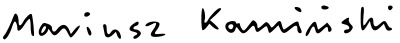
Signature of: mariusz kamiński